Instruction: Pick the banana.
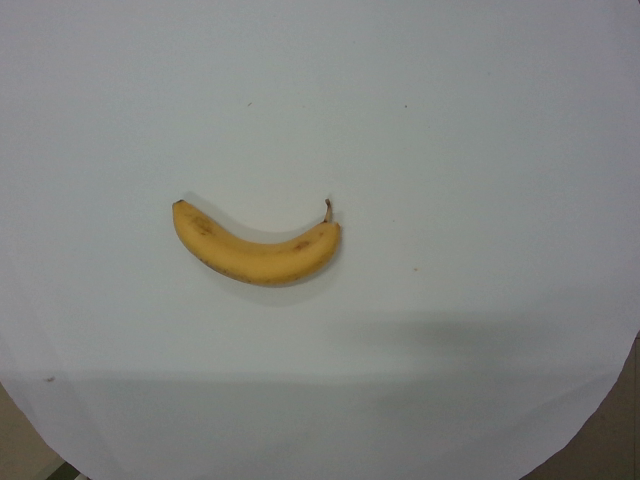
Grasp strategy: vertical